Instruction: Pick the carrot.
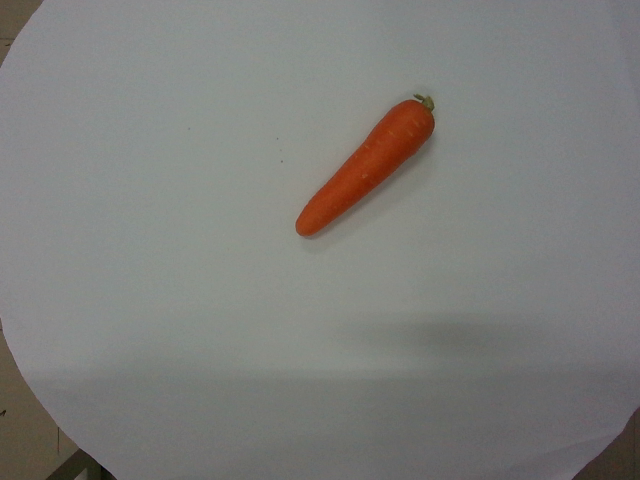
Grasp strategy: vertical